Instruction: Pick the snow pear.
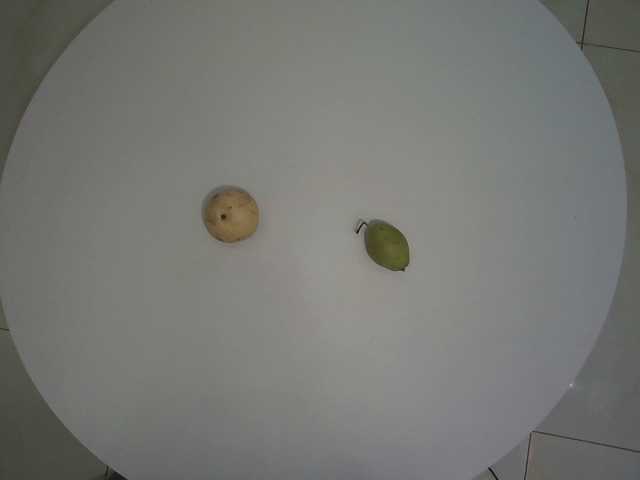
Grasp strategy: vertical